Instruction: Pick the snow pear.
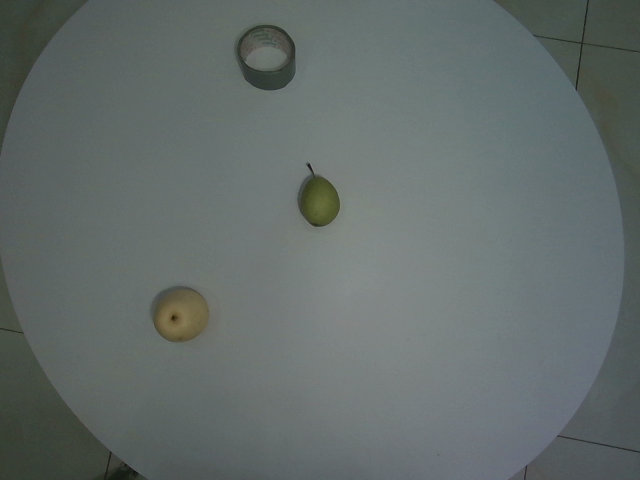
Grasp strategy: vertical